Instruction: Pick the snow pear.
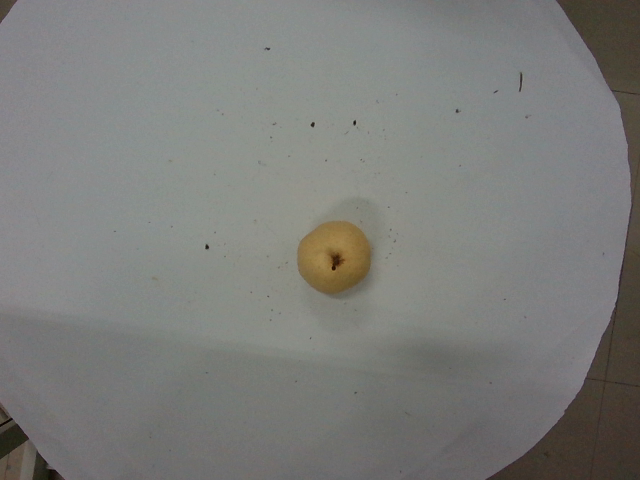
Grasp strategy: vertical